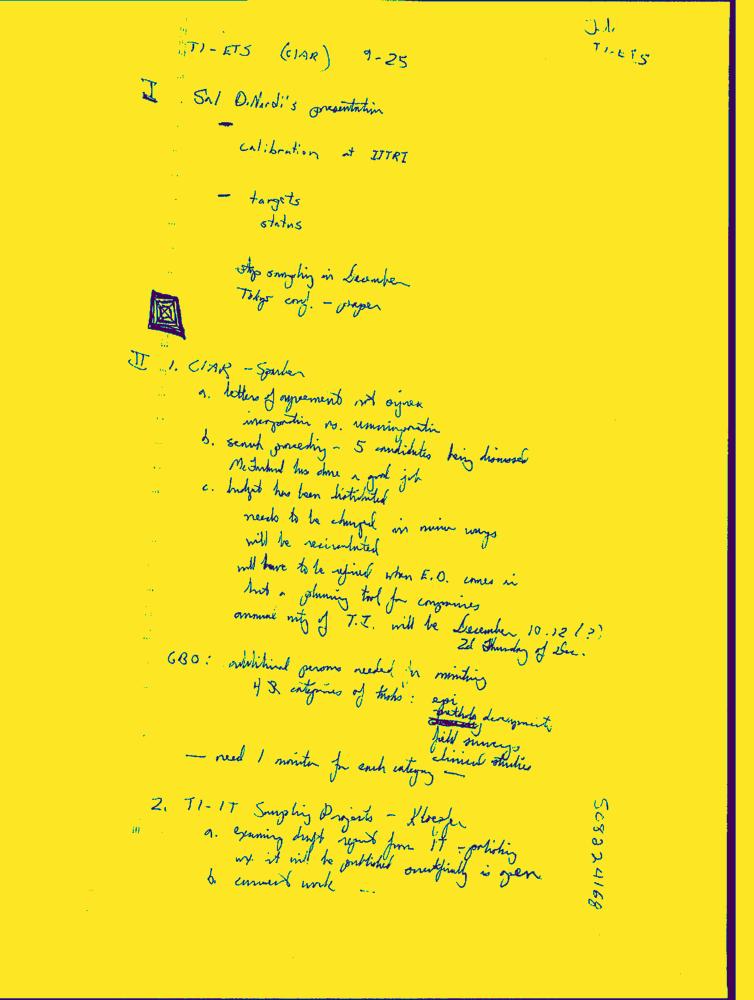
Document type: Hand-Written